Question: What is the filing due date as per the document?
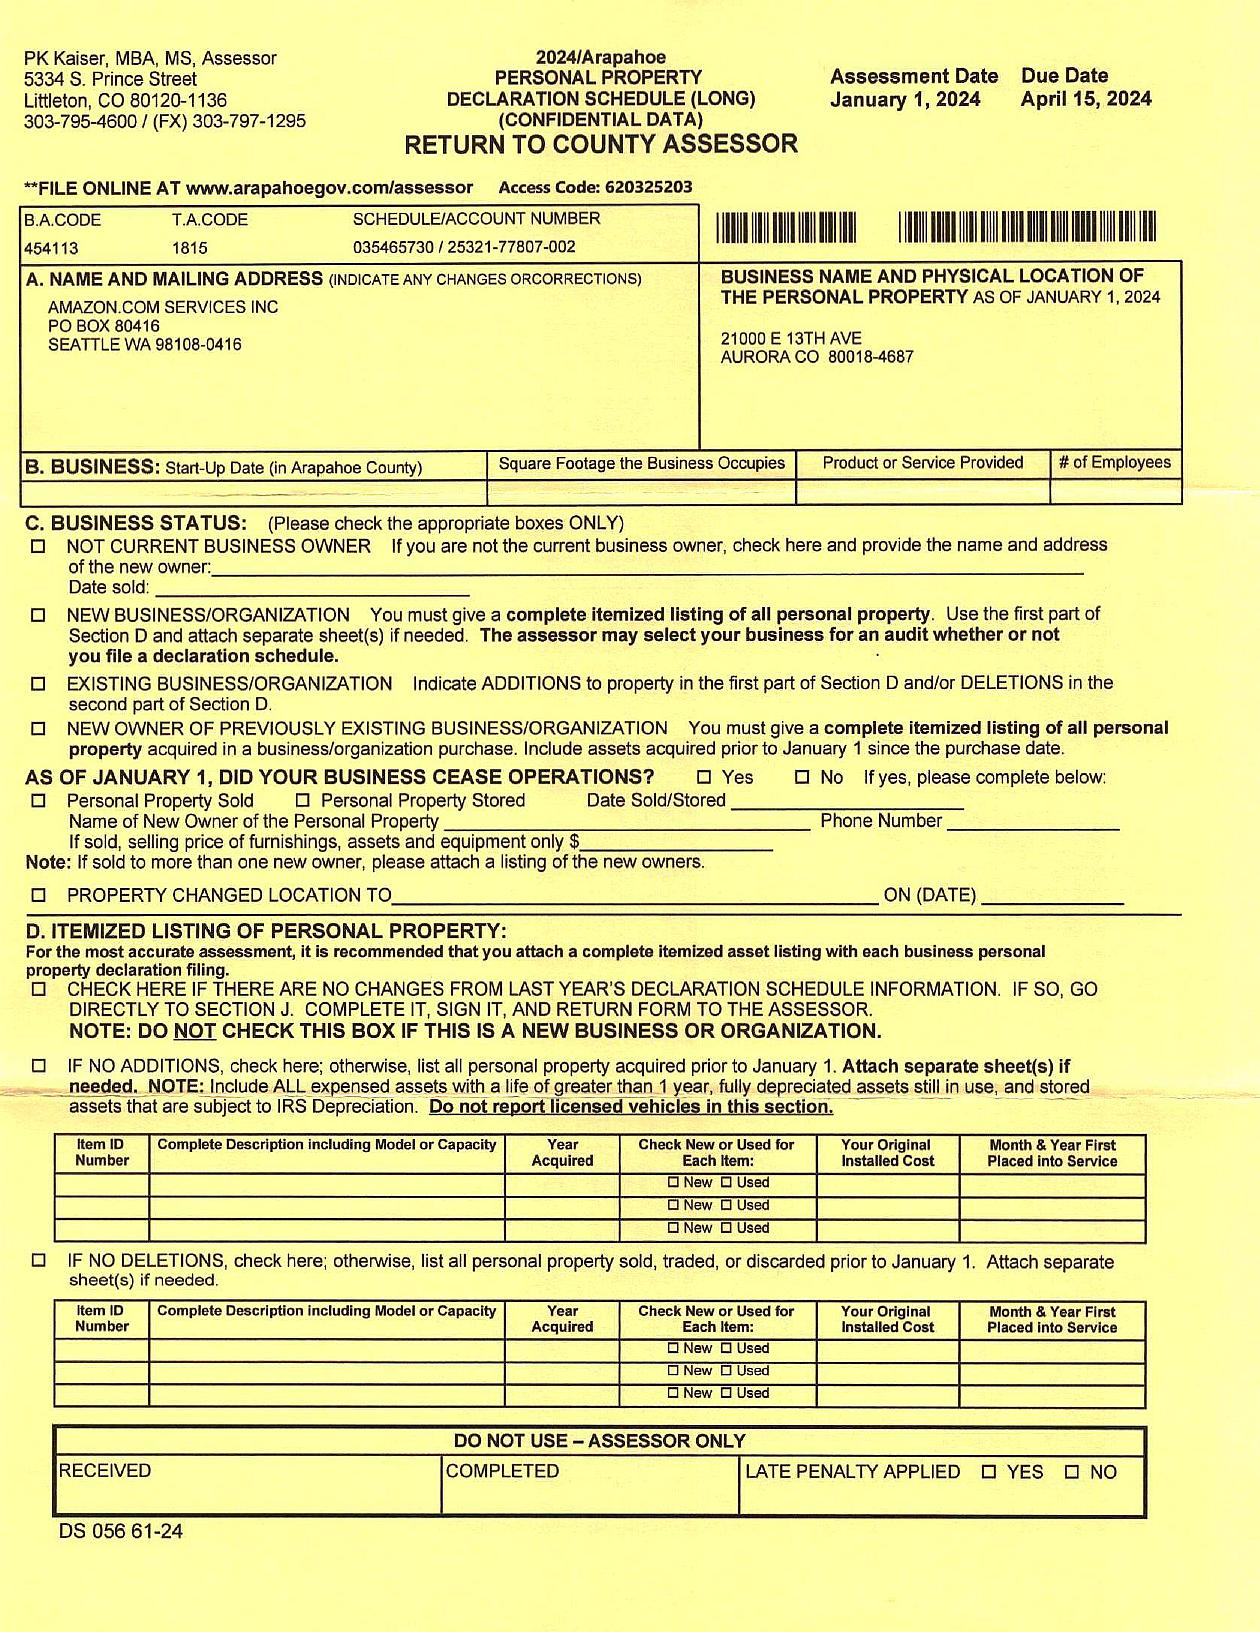
Answer: "15-Apr-24"